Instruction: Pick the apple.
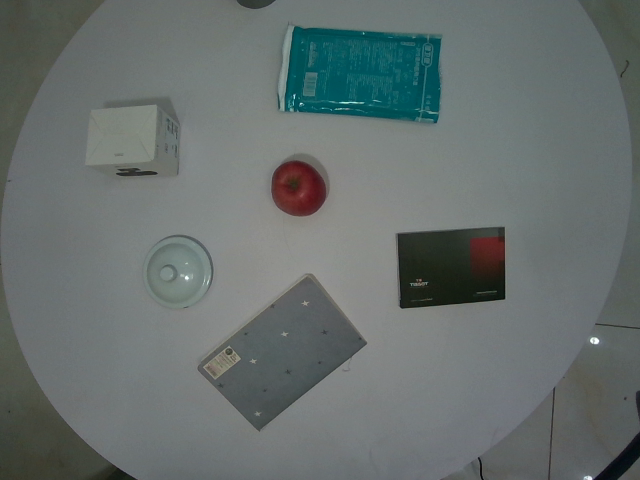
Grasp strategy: vertical